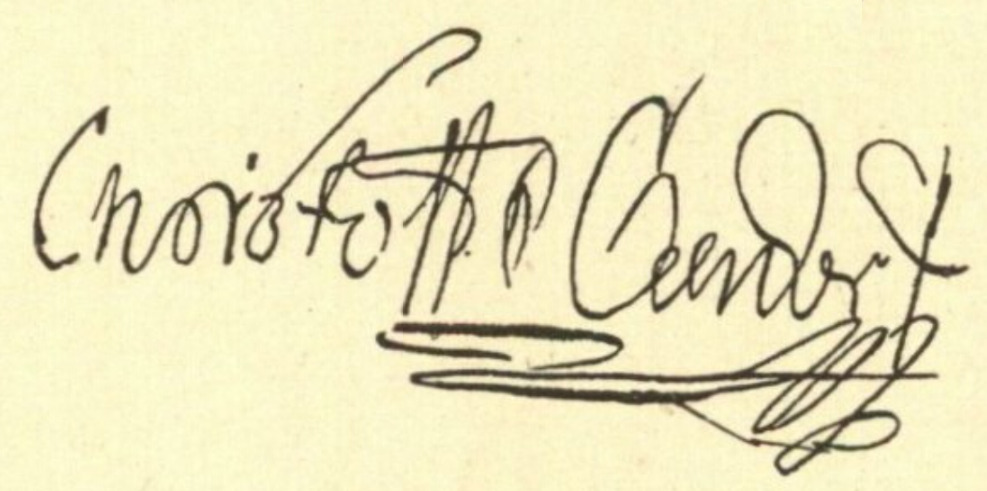
Signature of: christoph von gendorf